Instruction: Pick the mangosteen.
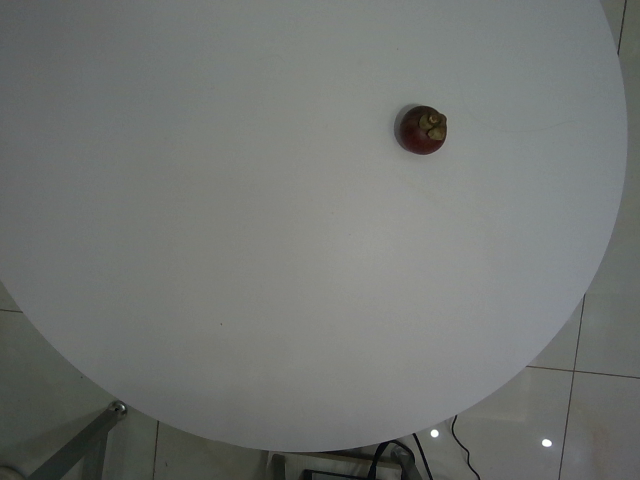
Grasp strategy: vertical